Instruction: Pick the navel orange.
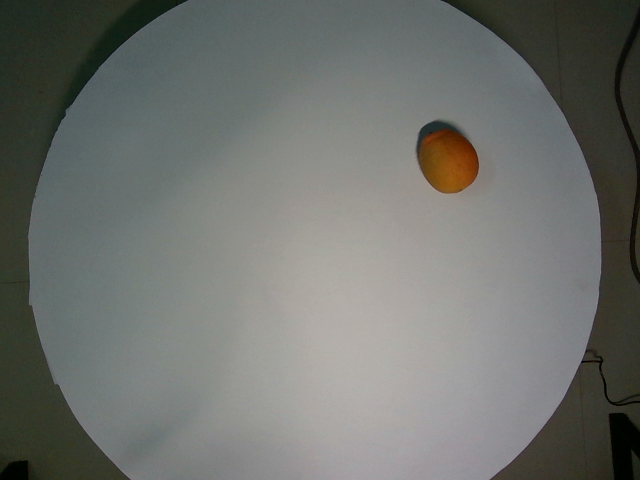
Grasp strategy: vertical